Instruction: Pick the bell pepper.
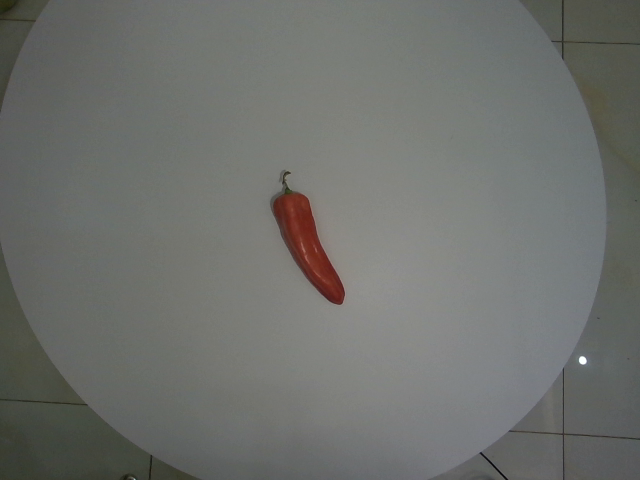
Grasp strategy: vertical